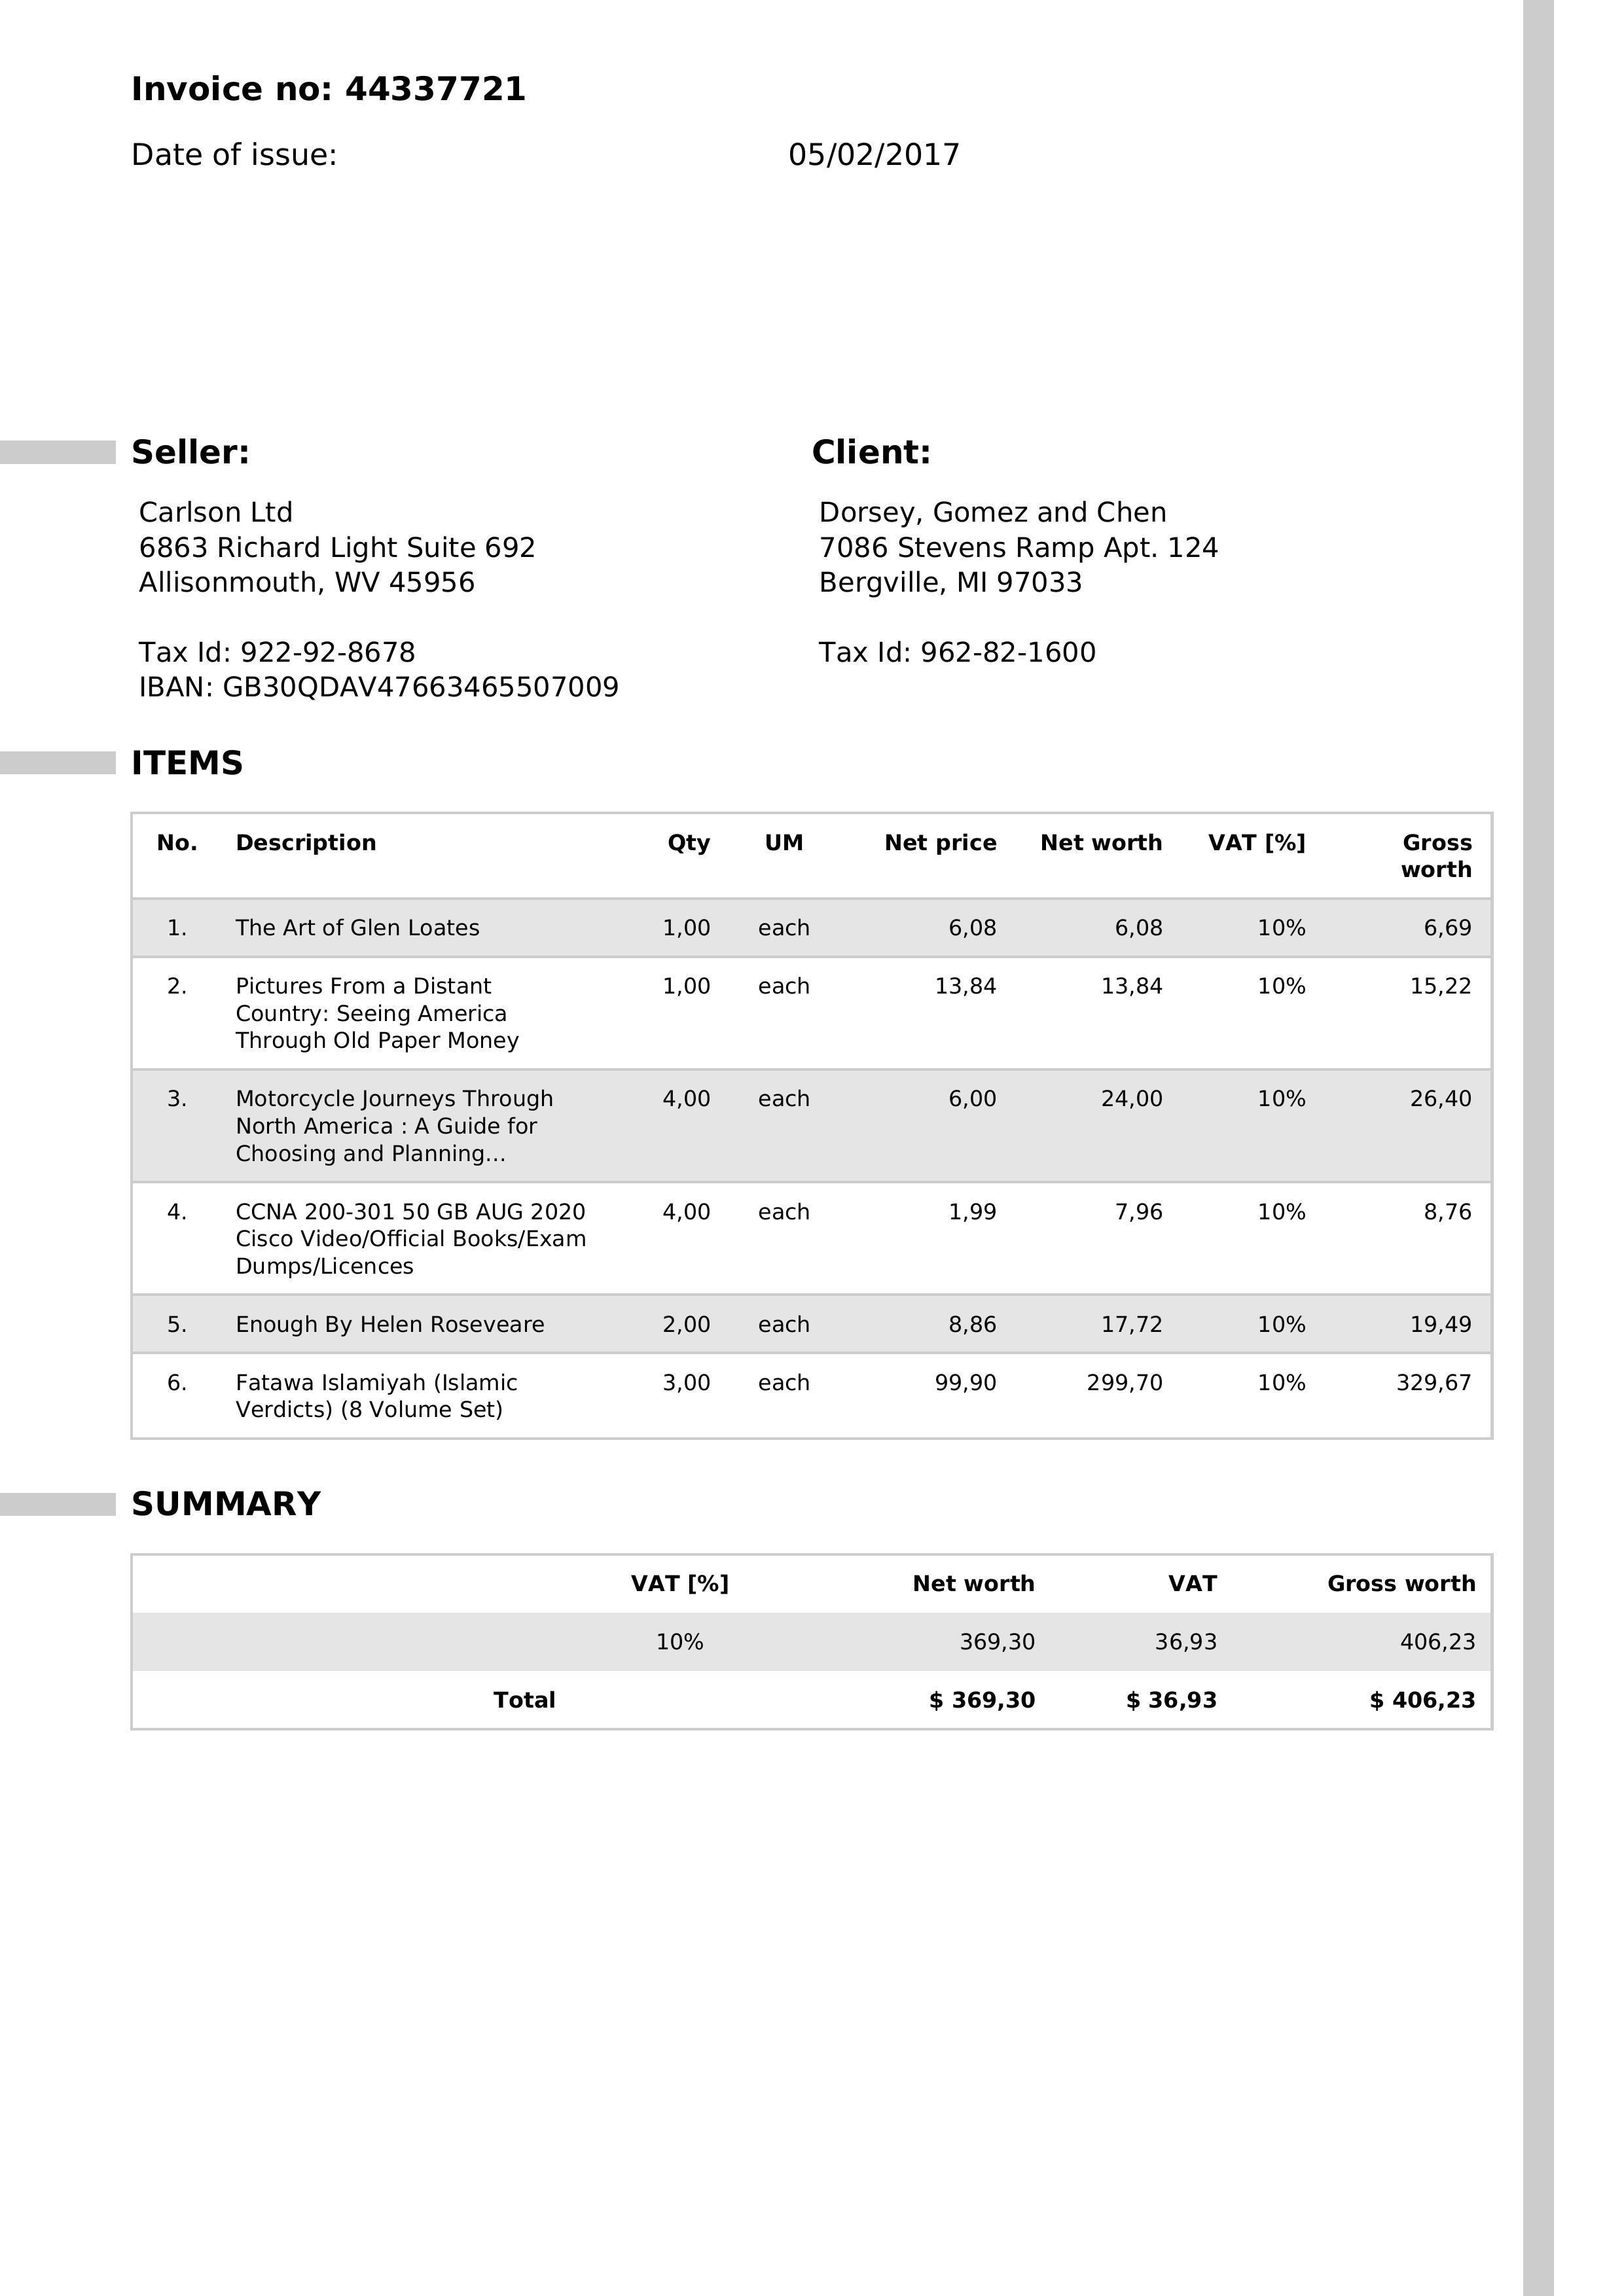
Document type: Invoice